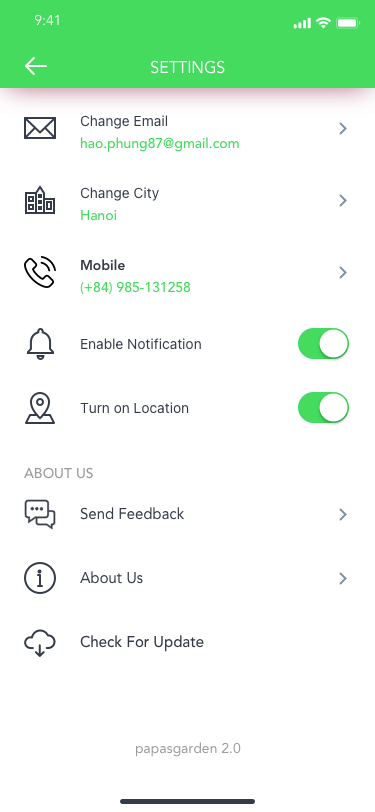
Text in this UI design:
Change Email
hao.phung87@gmail.com
Change City
Hanoi
Mobile
(+84) 985-131258
Turn on Location
Enable Notification
Check For Update
Send Feedback
About Us
ABOUT US
papasgarden 2.0